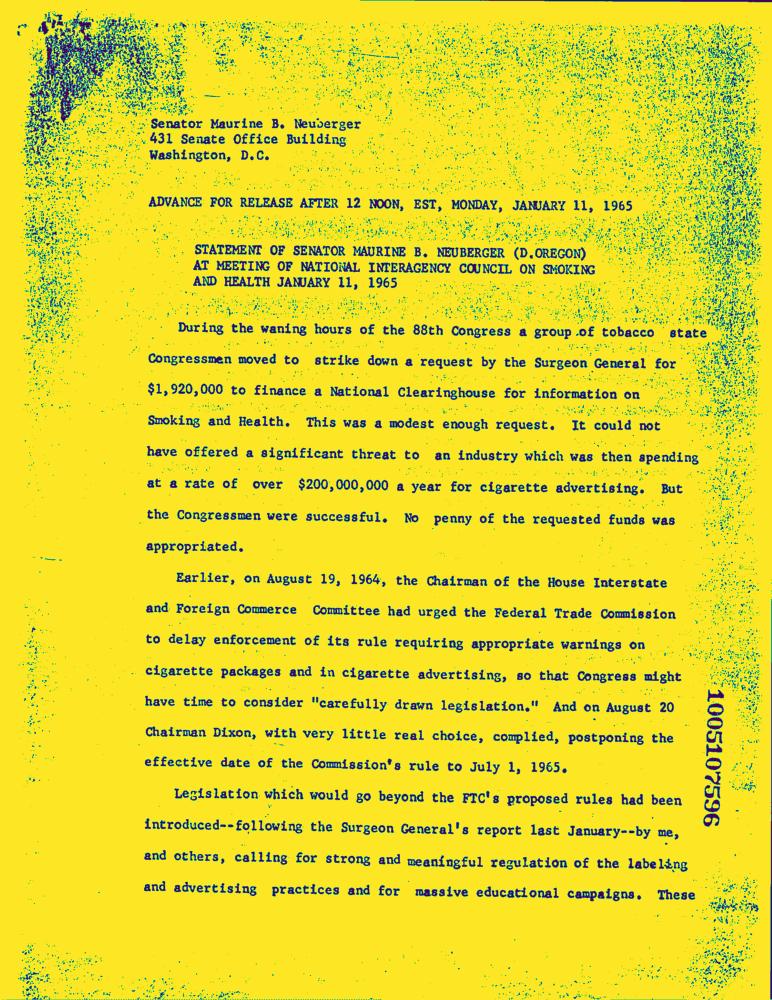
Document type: News-Article